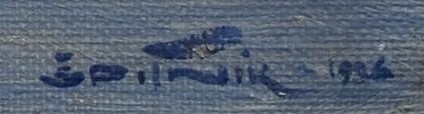
Signature of: ladislav špitálník